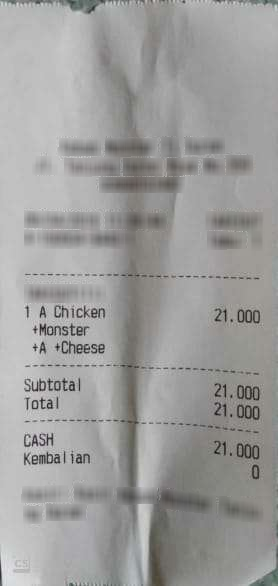
Number of items: 4
Subtotal: 21.000
Total: 21.000
OCR text regions:
text: A
text: Chicken
text: 1
text: 21.000
text: +Monster
text: +A
text: +Cheese
text: Subtotal
text: 21.000
text: Total
text: 21.000
text: CASH
text: 21.000
text: Kembalian
text: 0